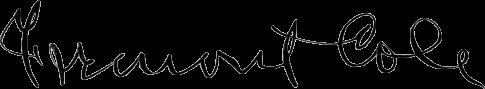
Signature of: fremont cole